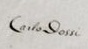
Signature of: carlo dossi